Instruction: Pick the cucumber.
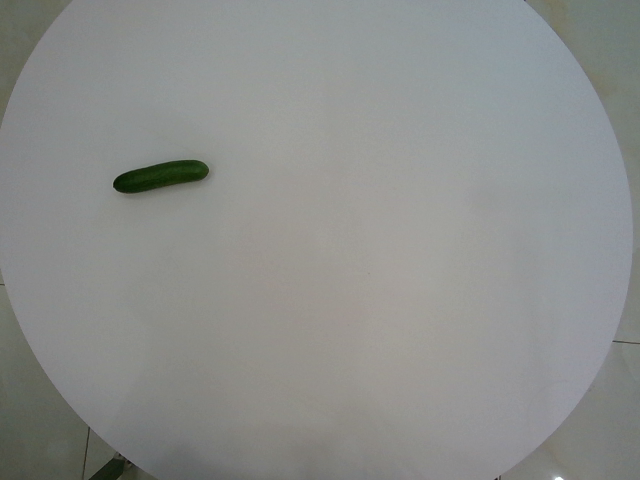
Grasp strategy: vertical